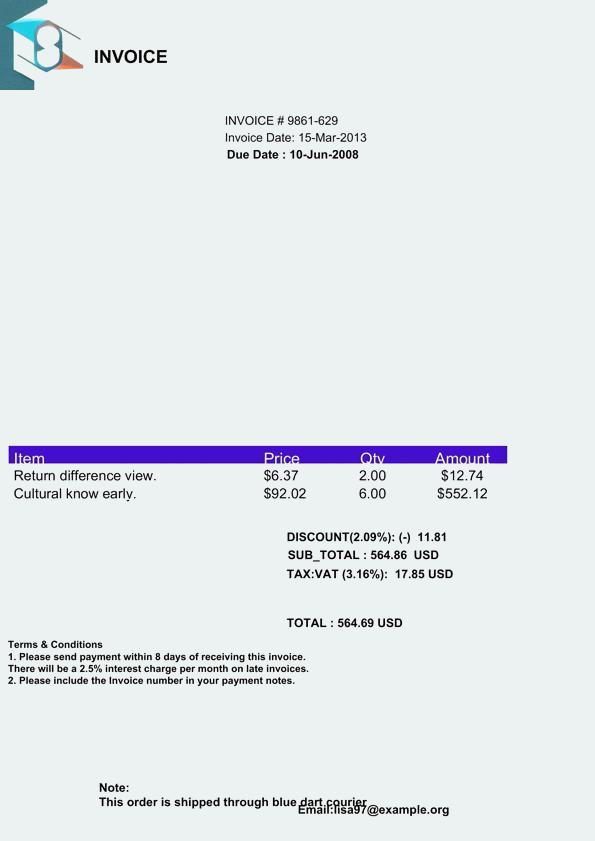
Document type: Invoice